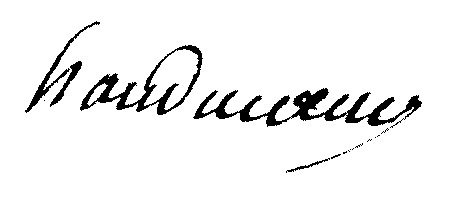
Signature of: nicolas hauducoeur